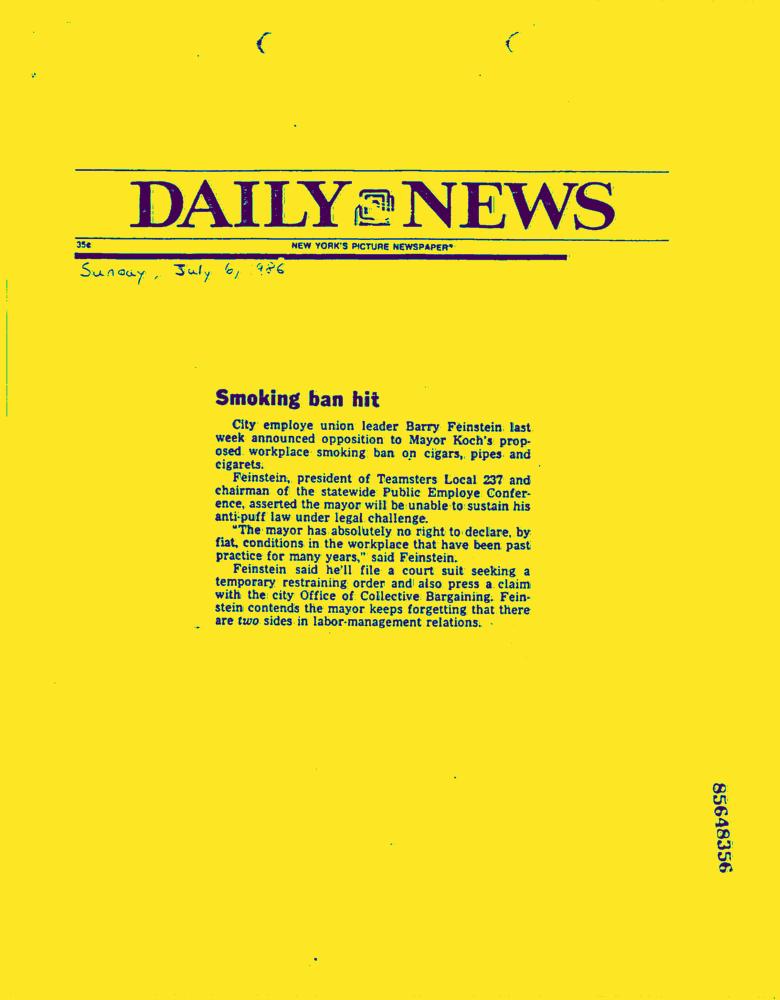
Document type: News-Article